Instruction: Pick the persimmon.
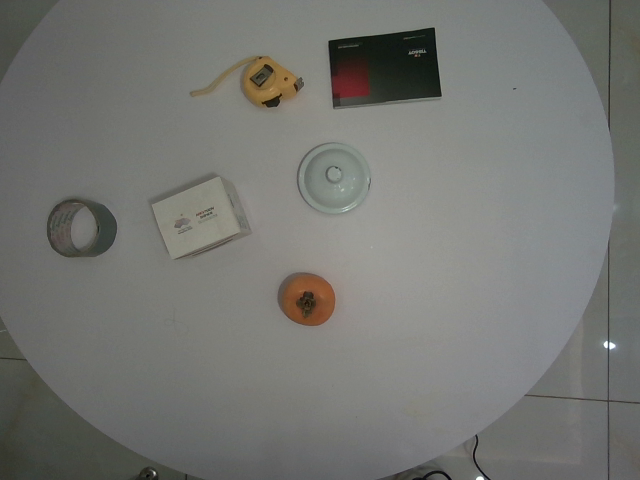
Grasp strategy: vertical